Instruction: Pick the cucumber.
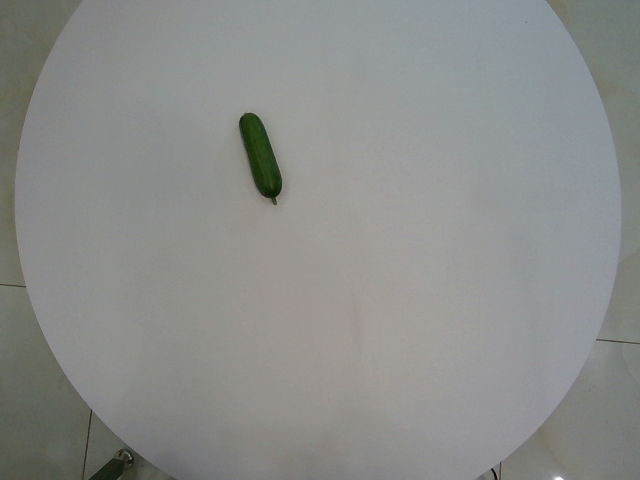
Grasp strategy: vertical